Identify and extract the amount in words, amount in numbers, payee name, cheque date, and bank name from the image.
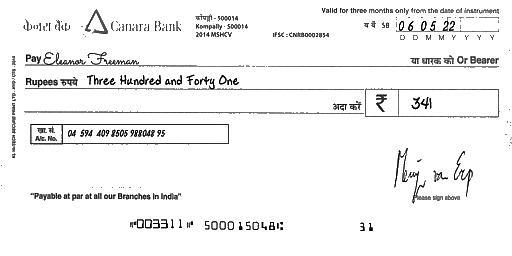
amt_in_words: Three Hundred and Forty One
amt_in_figures: 341
payee_name: Eleanor Freeman
bank_name: Canara Bank
cheque_date: 06/05/22